Question: In what way does the history help explain the case?
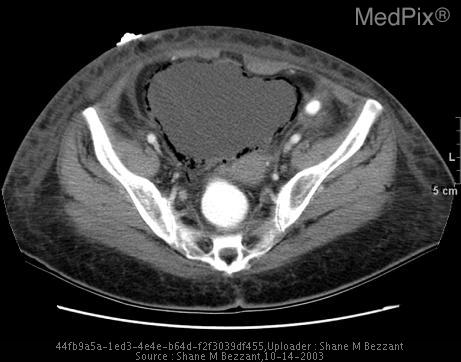
Answer: The patient's history of 47 yo female with persistent N/V, epigastric pain; is key in understanding the case.